Question: What is the suspected problem?
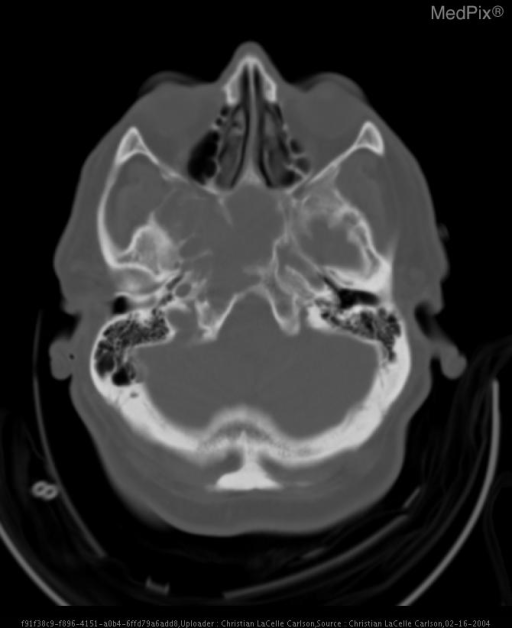
Answer: The findings suggest A large hyperdense extraaxial mass with hypodense cystic regions fills the right middle cranial fossa in the area of the sphenoid ridge.  The mass involves the skull base and indents the right frontotemporal parenchyma with local mass-effect and edema with protrusion into the right lateral ventricle and compression of the upper aspect of the right midbrain.  Basal cisterns and lateral ventricles remain open.  There has been bony remodeling and scalloping of the skull base.  Calcification and hyperostosis are also present.  There is no evidence of acute intracranial hemorrhage.. A large hyperdense extraaxial mass with hypodense cystic regions fills the right middle cranial fossa in the area of the sphenoid ridge.  The mass involves the skull base and indents the right frontotemporal parenchyma with local mass-effect and edema with protrusion into the right lateral ventricle and compression of the upper aspect of the right midbrain.  Basal cisterns and lateral ventricles remain open.  There has been bony remodeling and scalloping of the skull base.  Calcification and hyperostosis are also present.  There is no evidence of acute intracranial hemorrhage.. The patient might have a history of Middle aged white male status post motor vehicle accident after passing out at the wheel in stable and lucid condition.  Patient is a civilian trauma who is ineligible for care follow-up and definitive care at our military institution..